Patient: Male, age 59
In March 2022, a 59-year-old man was admitted to the clinic with a persistent cough producing blood-streaked sputum for 6 months, which worsened over the last 2 months. He arrived with stable vital signs, without chest heartburn or pain, and without dizziness or palpitations (ECOG score: 1). The patient had a history of coronary heart disease for 10 years with one stent implanted in the circumflex, and cardiac ultrasound indicated that cardiac function was lower than normal. There was no previous history of hypertension or diabetes mellitus. CT scan with chest contrast revealed a right hilar mass enveloping the right pulmonary artery, and the right hilar lymph node was about 2.3 cm. A pathological tissue biopsy was performed by tracheoscopy to consider squamous carcinoma, which was finally diagnosed as stage IIIB squamous carcinoma of the right lung (pT4N2M0), and no surgical indication was available at this stage. A craniocerebral MRI enhancement scan and abdominal CT non-contrast scan did not reveal metastases. Cardiac ultrasound showed that the left ventricular ejection fraction (LVEF) was reduced with 50%. In addition, the electrocardiogram (ECG), cardiac enzymes, and liver and kidney functions were normal.
Subsequently, the patient was treated with nab-paclitaxel 300 mg + carboplatin 400 mg + tislelizumab (PD-1 inhibitor) 200 mg for one cycle. The treatment went well, and the patient had no discomfort. Two weeks later, the patient's cardiac enzymes were significantly elevated on clinic recheck: creatine kinase (CK) 195 U/L (reference: 0-173), CK isoenzyme 165 U/L (reference: 0-24), lactic dehydrogenase (LDH) 238 U/L (reference: 15-220). We considered the development of immunotherapy-related cardiotoxicity (G2); thus, the patient was administered trimetazidine to support myocardial nutrition. On the next day, the cardiac enzymes showed that CK isoenzyme decreased to 100 U/L, CK 212 U/L, and LDH 245 U/L. Cardiac ultrasound showed LVEF 43%, 7% lower than the baseline, so myocardial nutrition therapy was continued. Before the second cycle of treatment, all the cardiac enzymes returned to normal on recheck ( Figure 1 ).
After extensive consideration of the necessity of treatment and the differences in the incidence of cardiotoxicity among different types of ICIs, we decided to initiate one cycle of chemotherapy combined with PD-L1 inhibitor treatment after the cardiac enzymes had returned to normal. Specific dosage included nab-paclitaxel 300 mg + carboplatin 400 mg + sugemalimab (PD-L1 inhibitor) 1,200 mg. The patient was rechecked after a month; the results of troponin, CK, and LDH were normal, while that of CK isoenzyme was mildly increased (72 U/L). Four cycles of sugemalimab combined with chemotherapy later, cardiac enzymes and ECG remained normal, and LVEF increased from 43% to 55%. Treatment is currently ongoing. Tumor markers including carcinoembryonic antigen (CEA, from 5.45 ng/mL to 3.78 ng/mL), cytokeratin 19 fragment (CYFRA21-1, from 7.3 ng/mL to 2.21 ng/mL), and squamous cell carcinoma-associated antigen (SCC, from 1.05 ng/mL to 0.65 ng/mL) gradually decreased during the treatment. Review of CT scan with contrast for evaluation of the target lesion prompted the efficacy of the final treatment as PR ( Figure 2 ). Subsequently, the patient continued to be followed up and the lesion remained stable without recurrence of cardiotoxicity.
Keywords: pd-l1 inhibitor, cardiotoxicity, case report, squamous nsclc, sugemalimab, tislelizumab
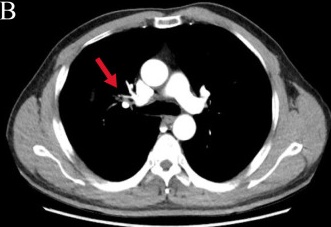
Image caption: Changes in target lesion size during treatment. (B) CT scan with chest contrast (after 4 months of sugemalimab treatment). The red arrows in the figure mark the target lesions of enlarged lymph nodes. Chest imaging showed a reduction in the size of the hilar lymph nodes from 2.3 cm to 1.4 cm after four cycles of treatment, with an assessment of PR at the end of treatment.